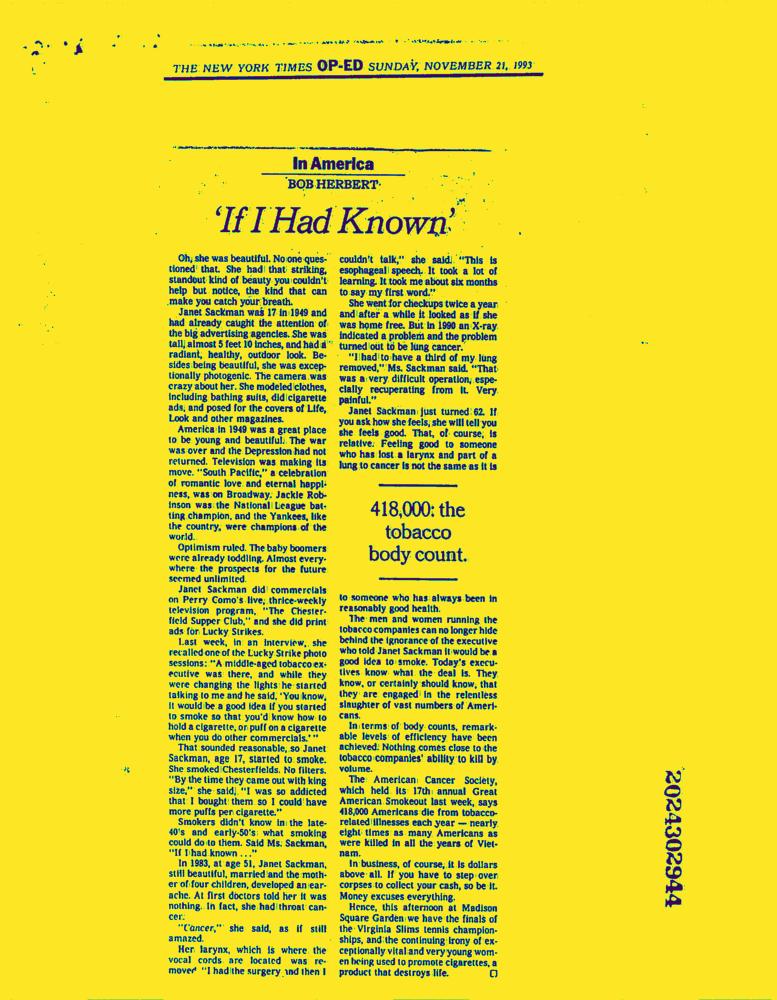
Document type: News-Article